Question: What type of tax is indicated in the document, personal property or real estate?
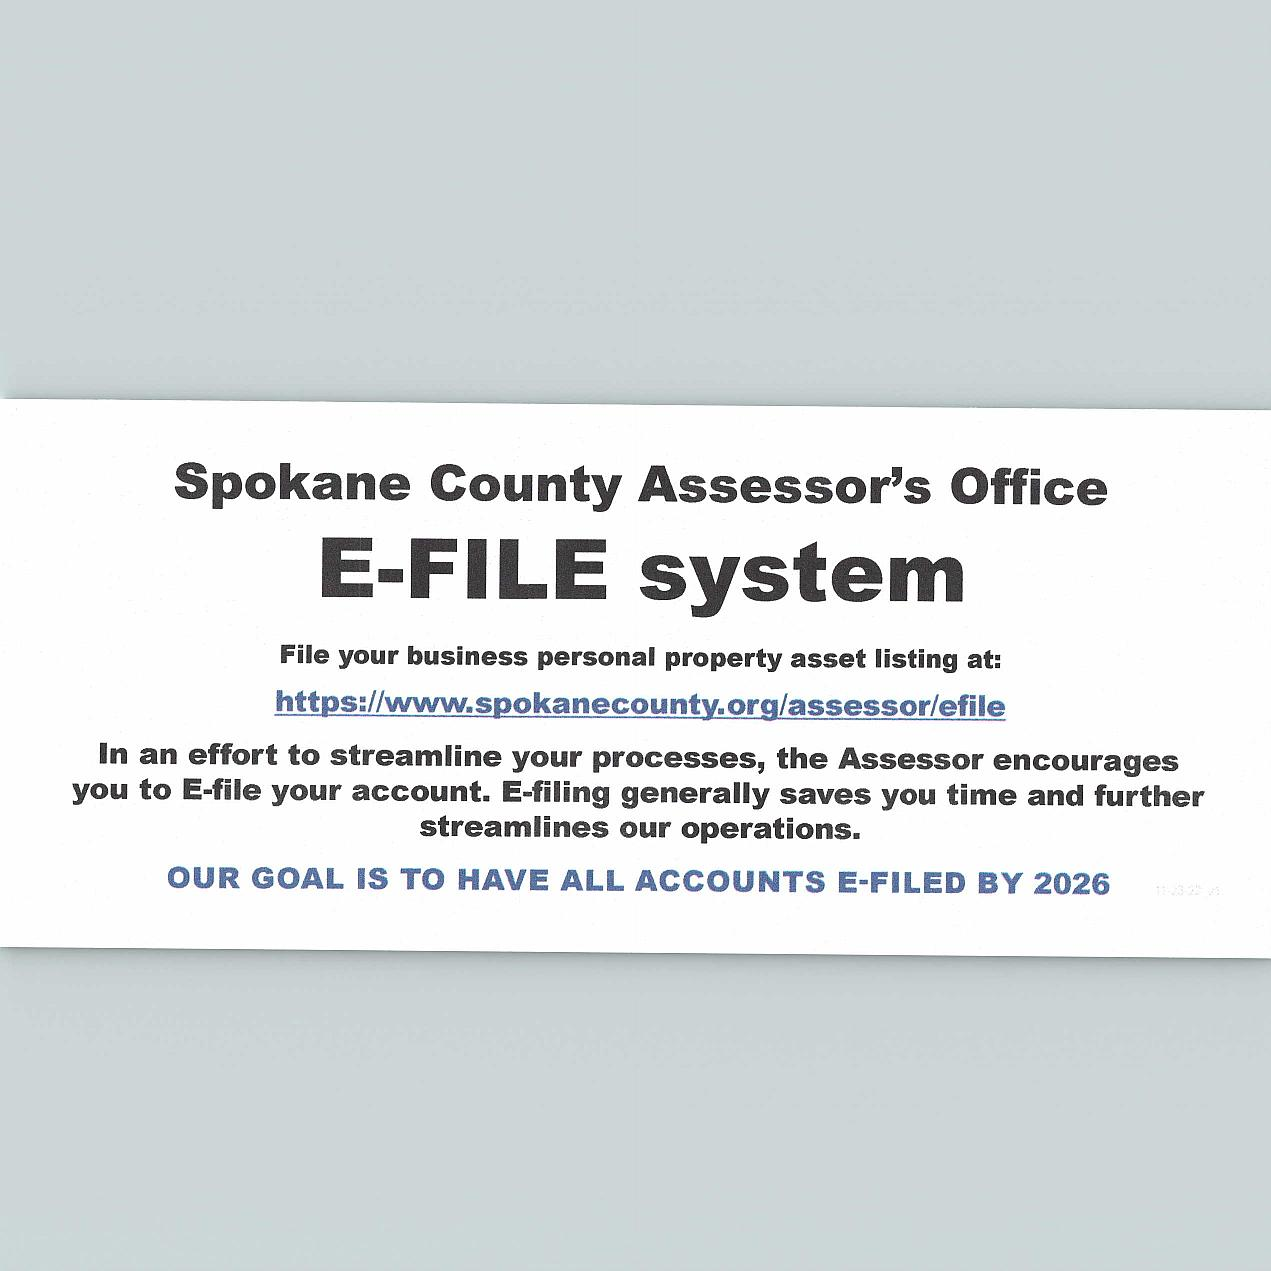
Answer: "Personal Property"